Question: What is the mailing or notice date provided in the document?
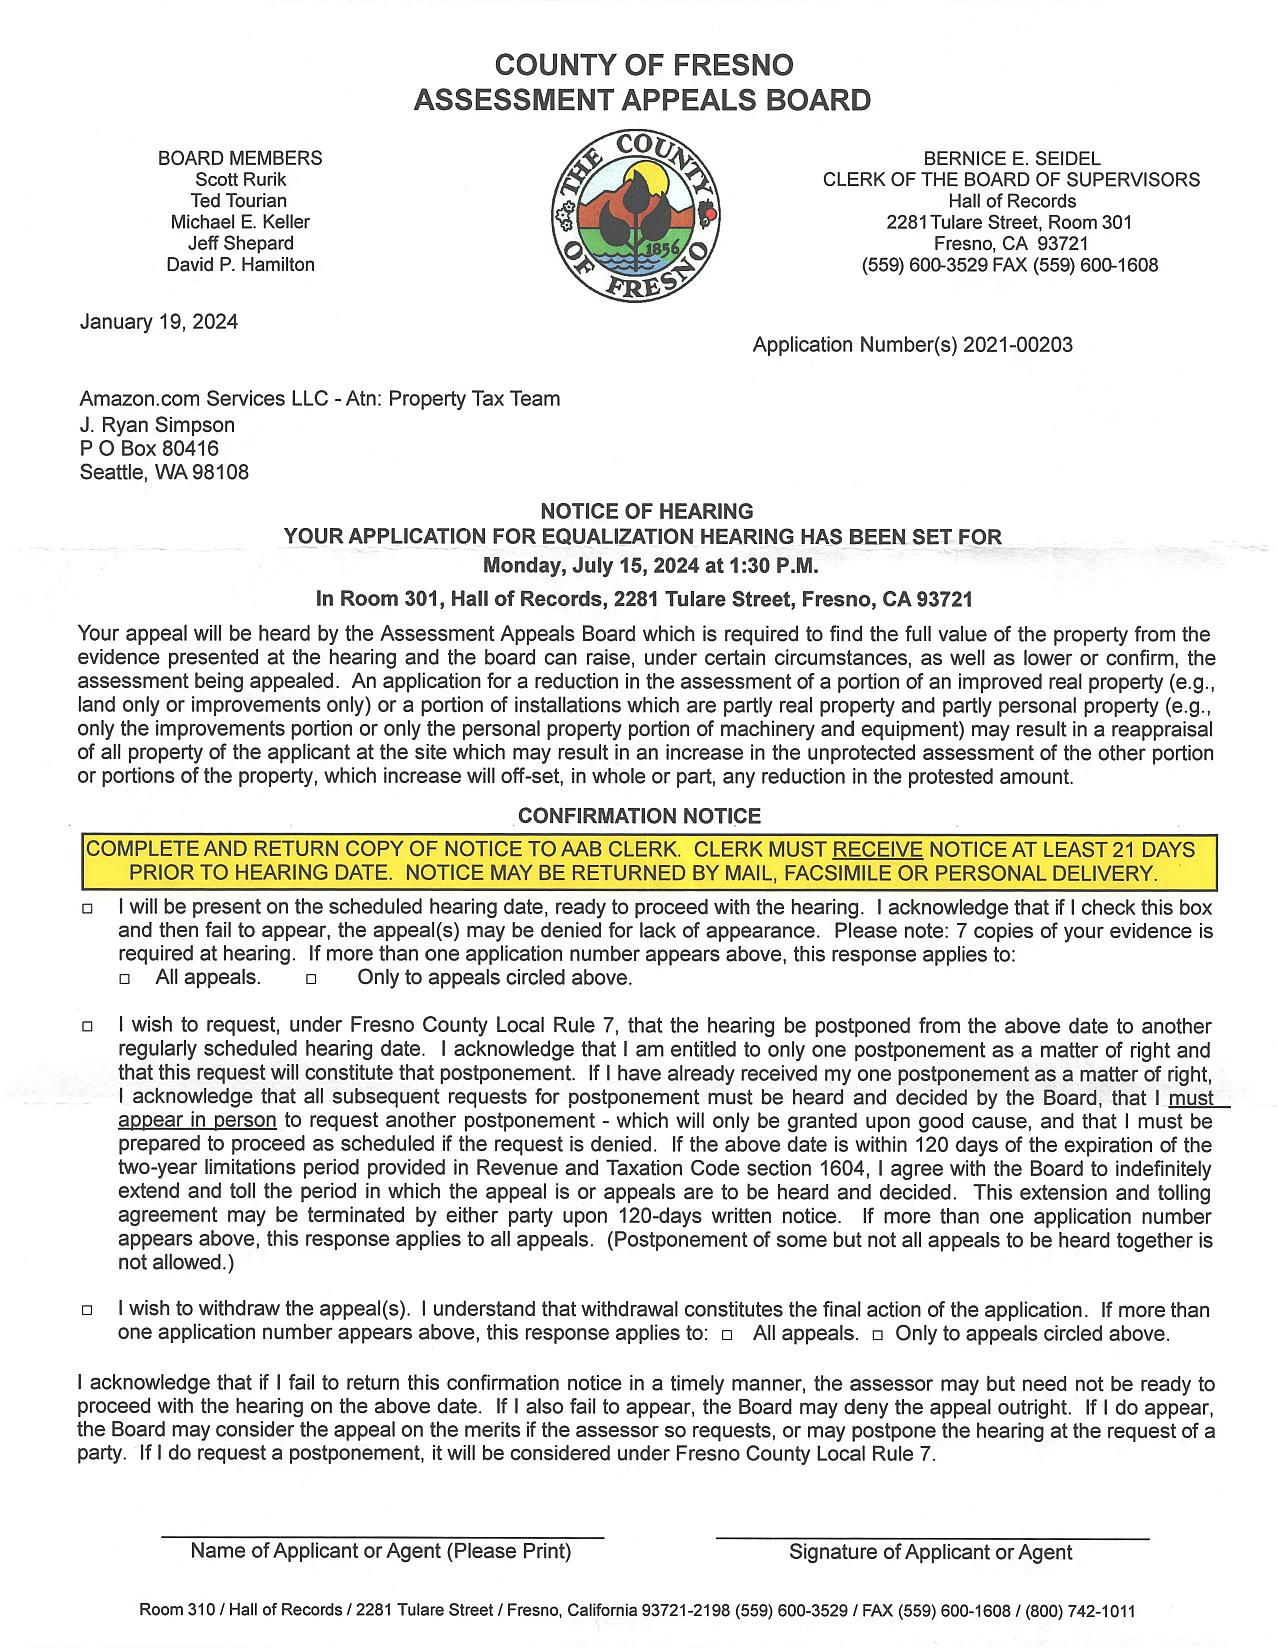
Answer: "19-Jan-24"